Question: Which state is mentioned in the document?
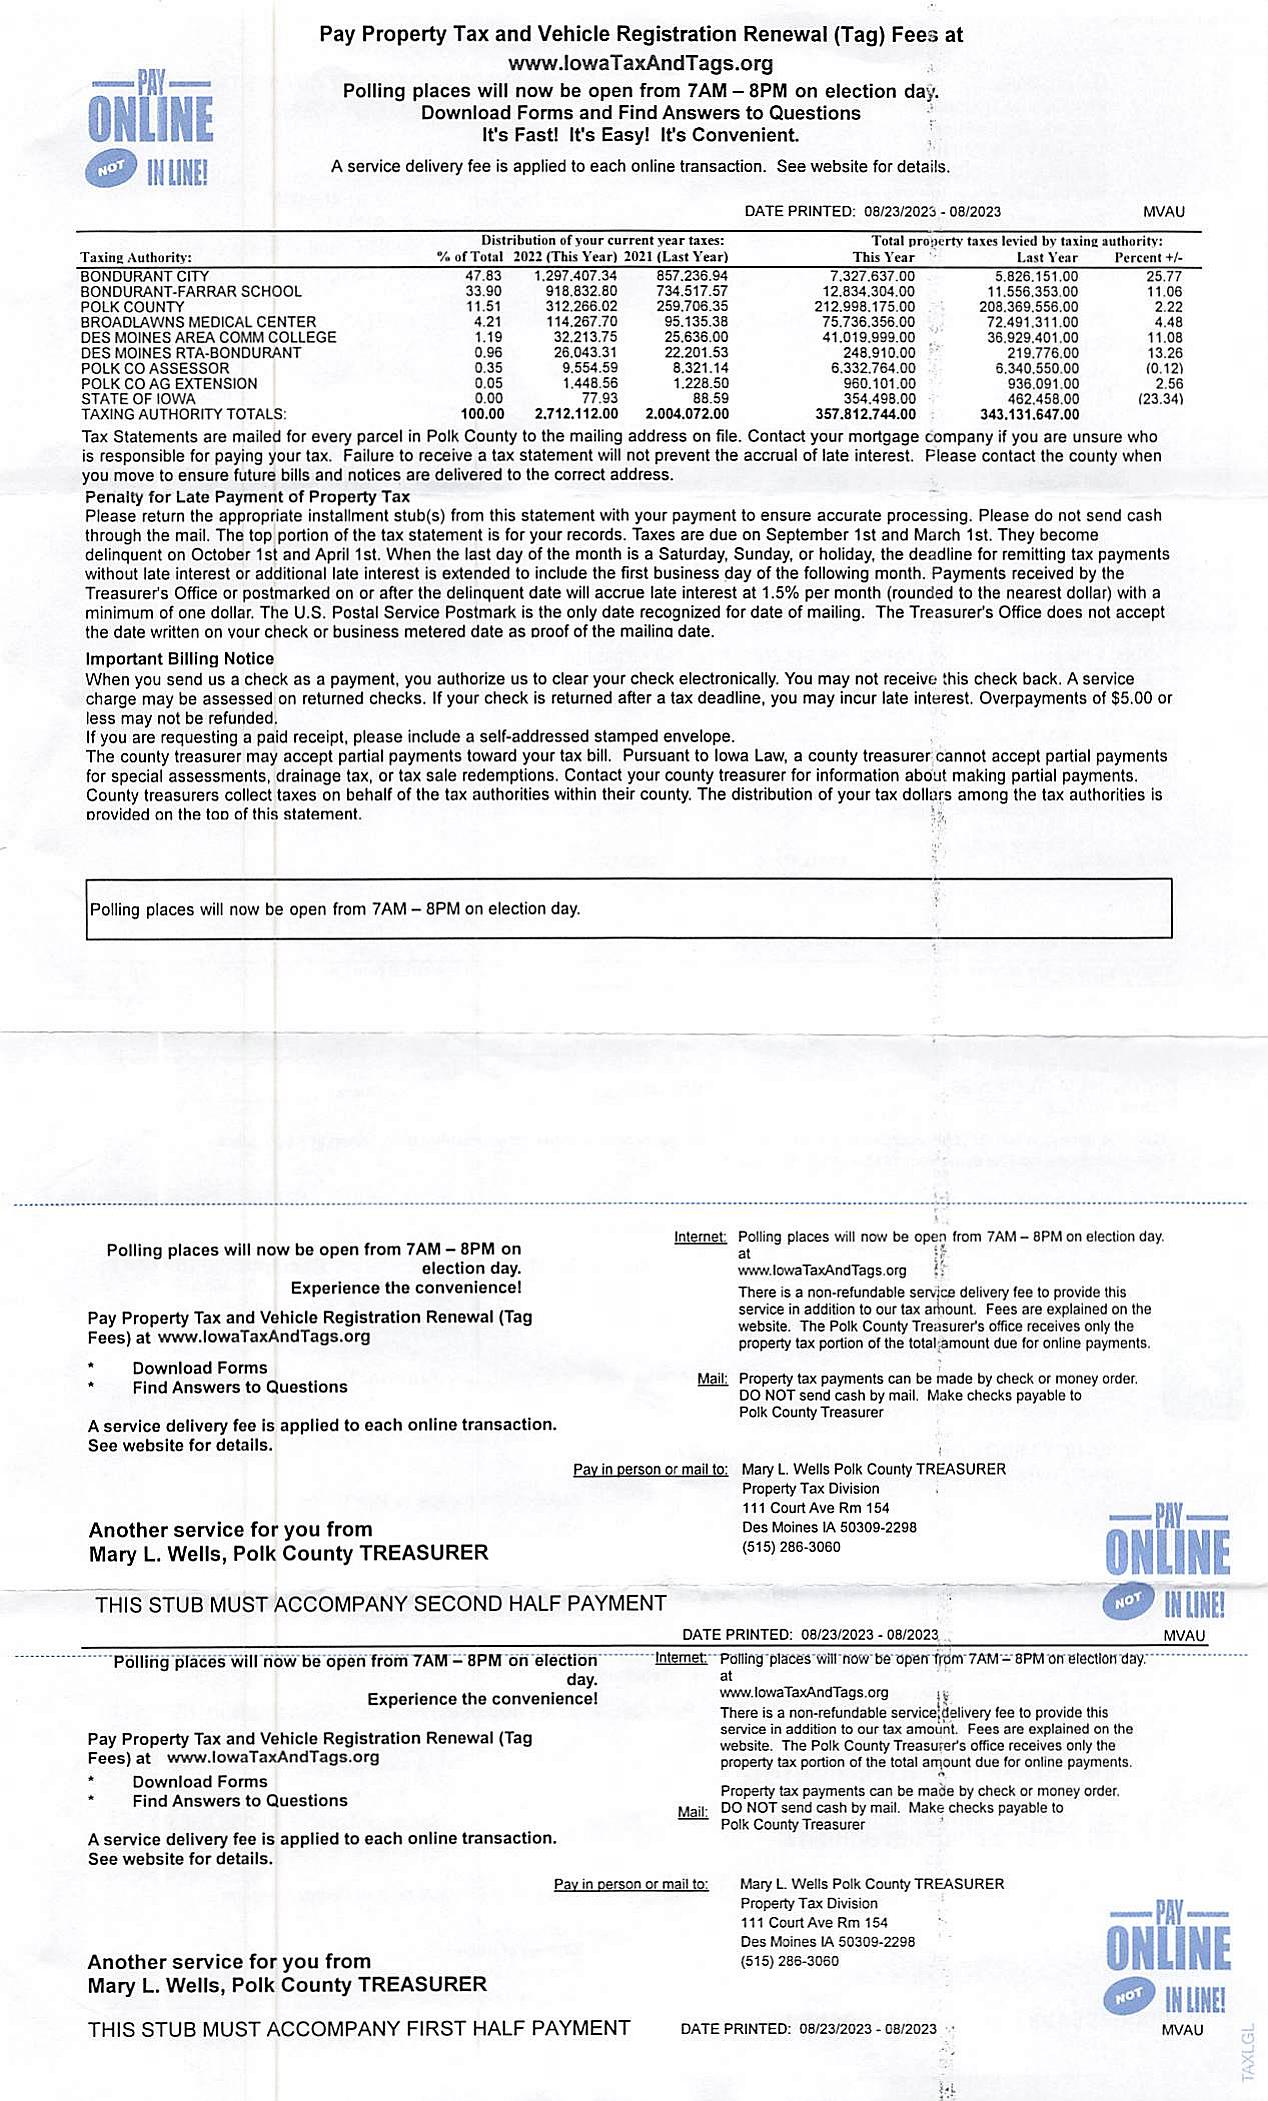
Answer: "IA"